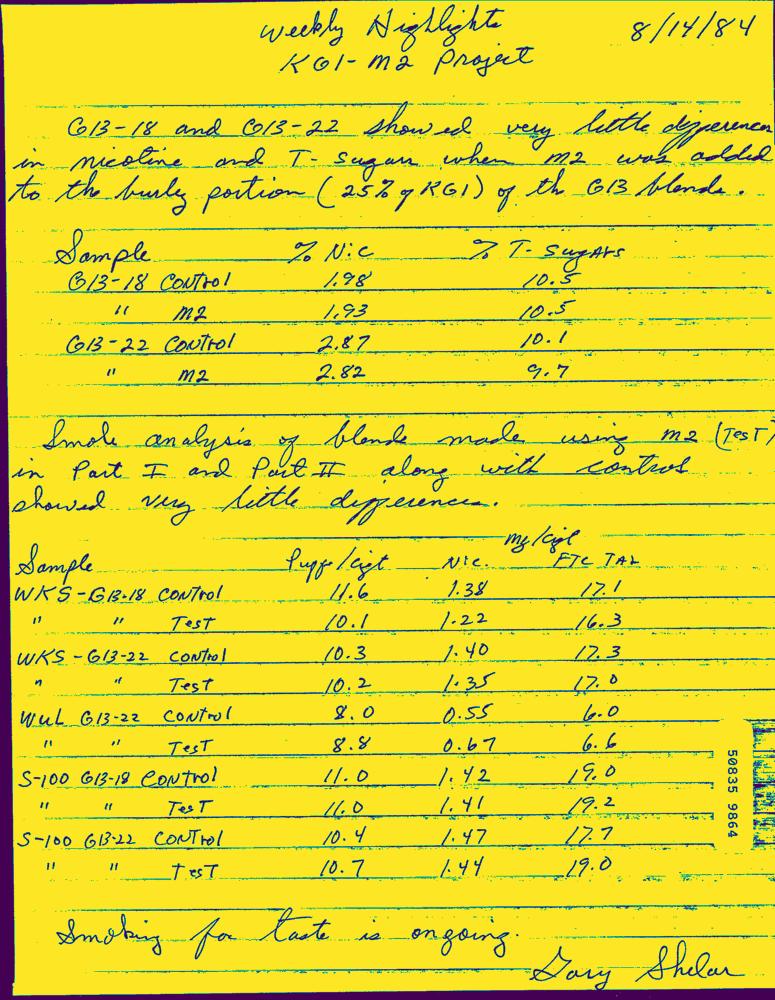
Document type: Hand-Written